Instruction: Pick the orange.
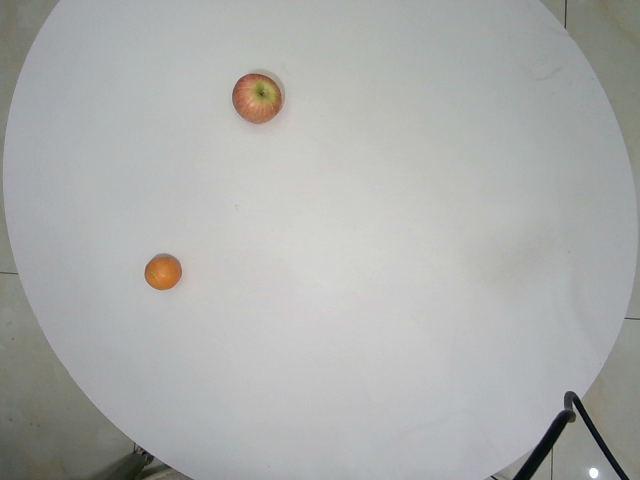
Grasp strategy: vertical